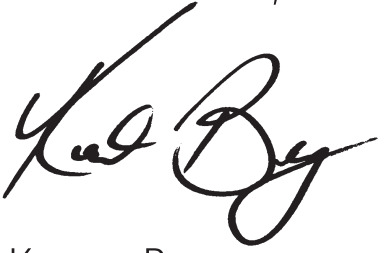
Signature of: kenny burgos